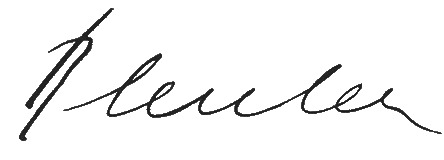
Signature of: eugen bleuler